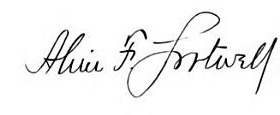
Signature of: alvin f sortwell